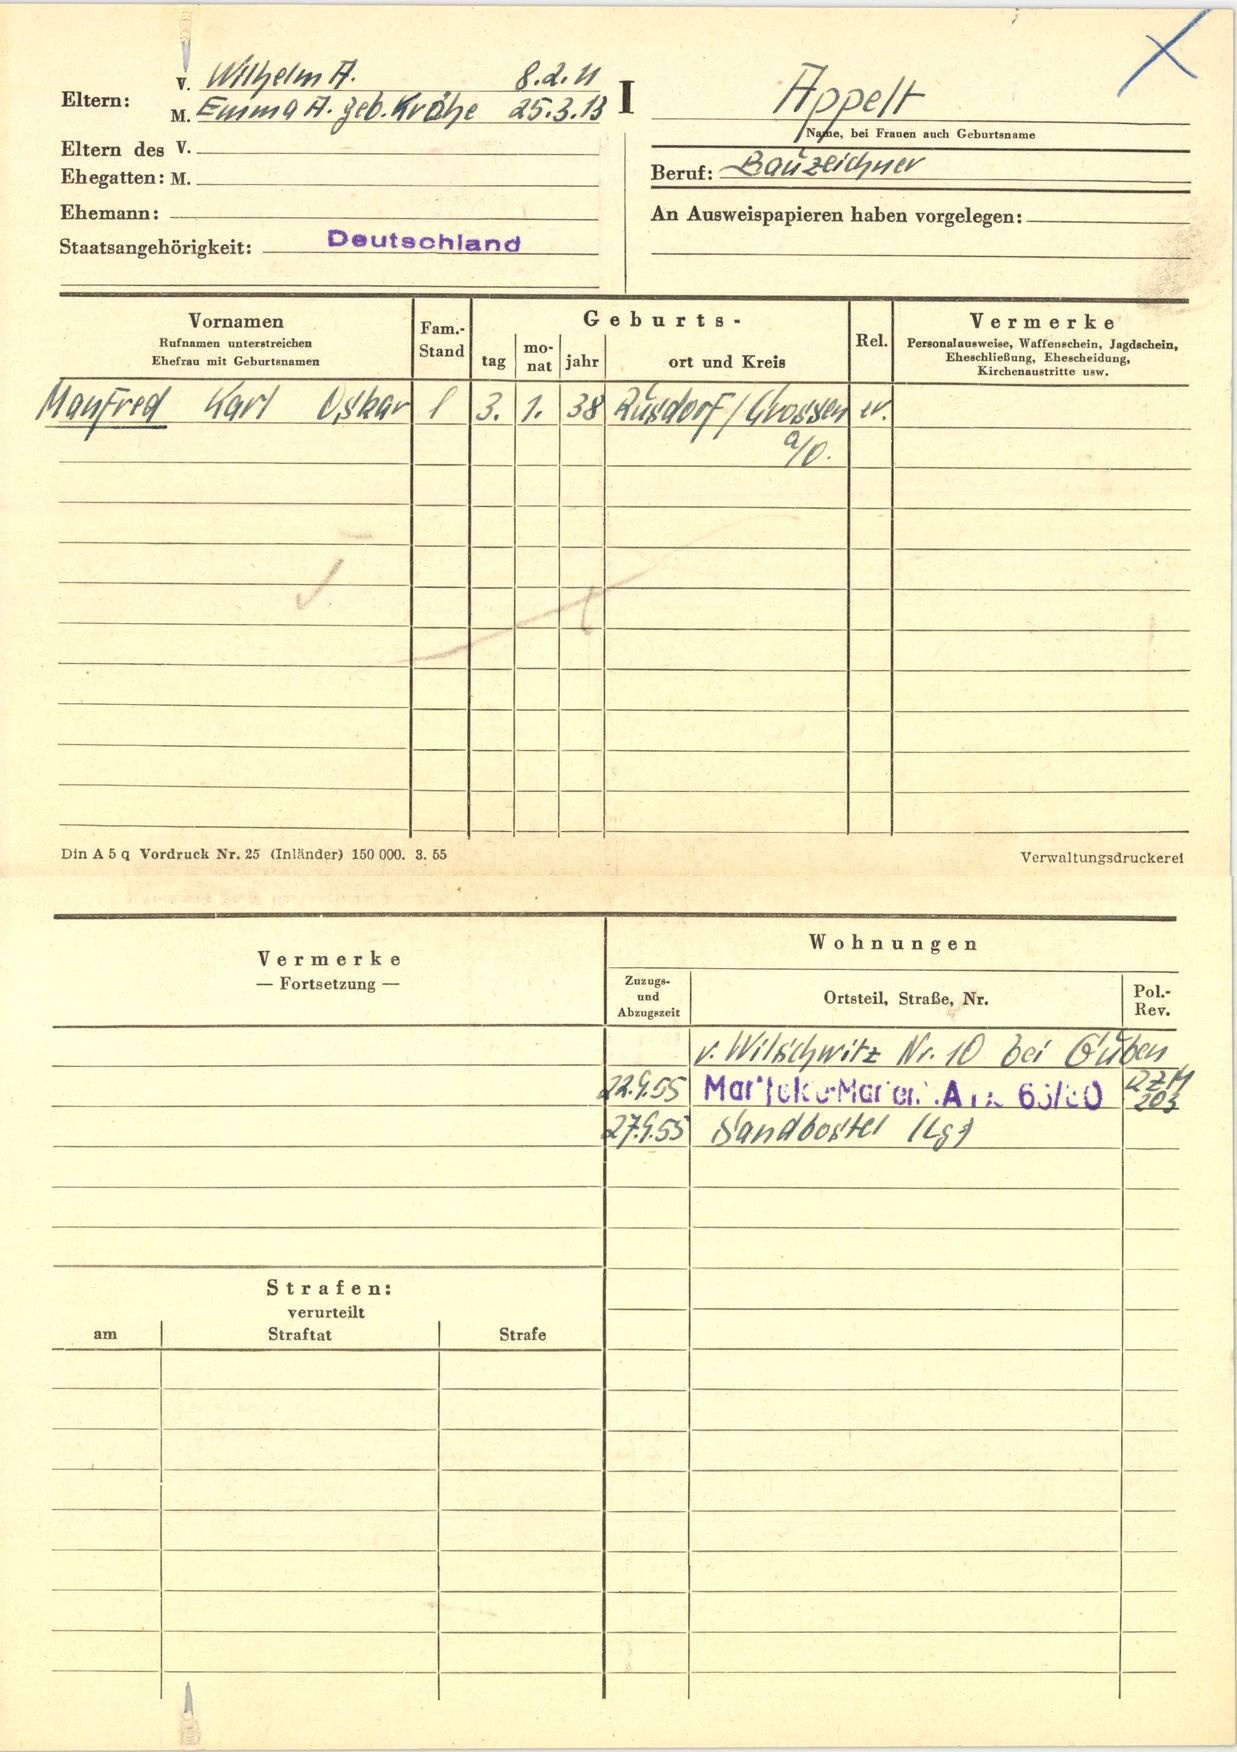
Appelt